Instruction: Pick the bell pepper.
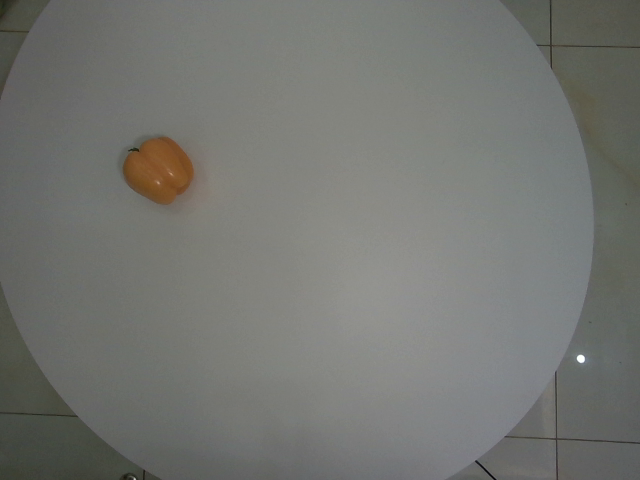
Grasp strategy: vertical